Question: In what way does the history help explain the case?
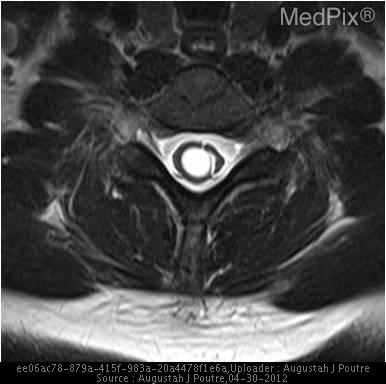
Answer: The patient's history of 21 y/o woman who presented to the ER with gradual onset headache for the past 2 weeks. is key in understanding the case.